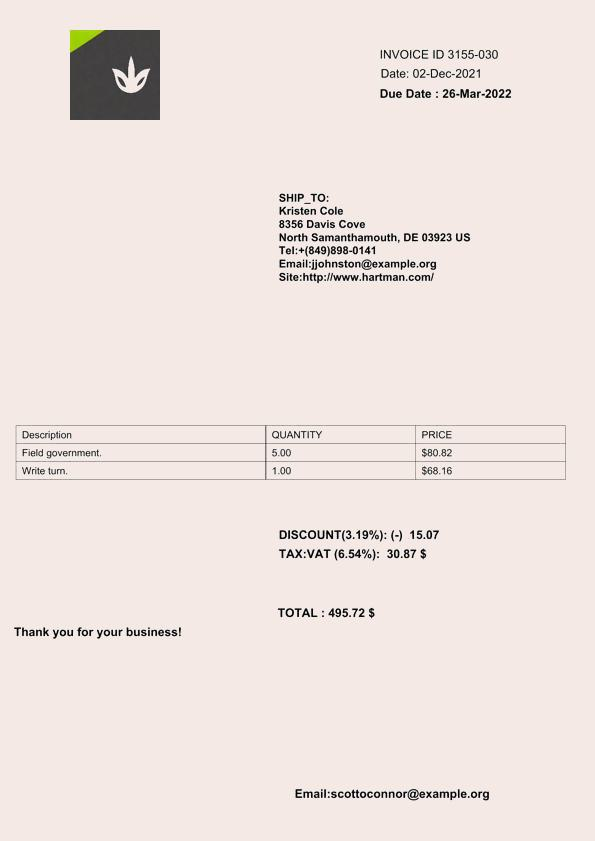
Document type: Invoice